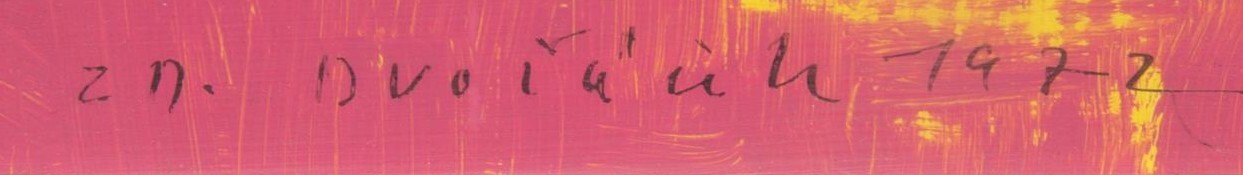
Signature of: zdeněk dvořáček